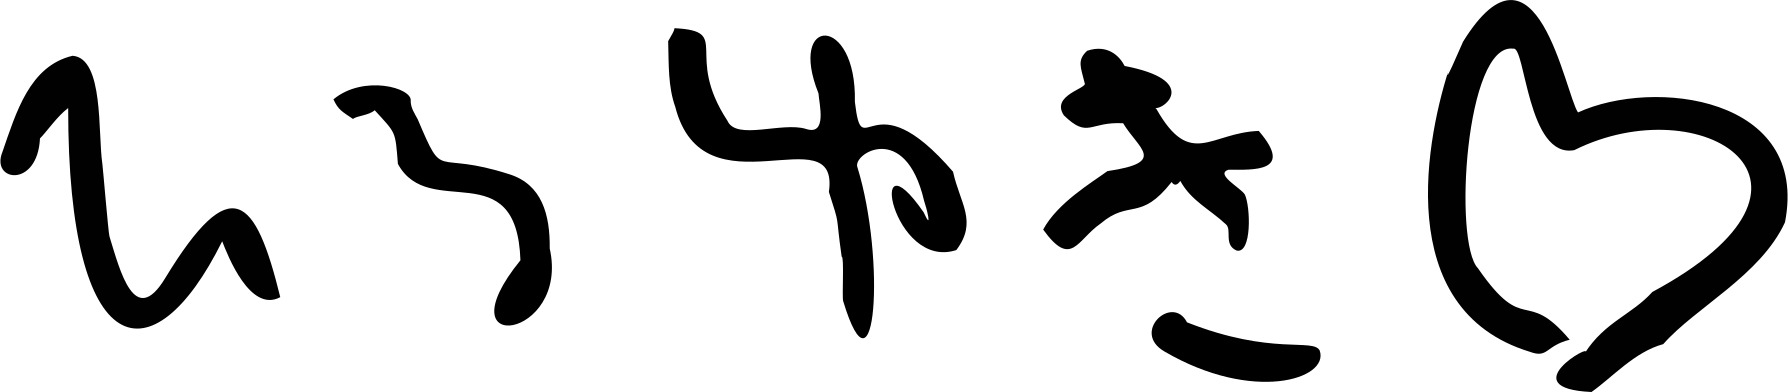
Signature of: hiroyuki nishimura